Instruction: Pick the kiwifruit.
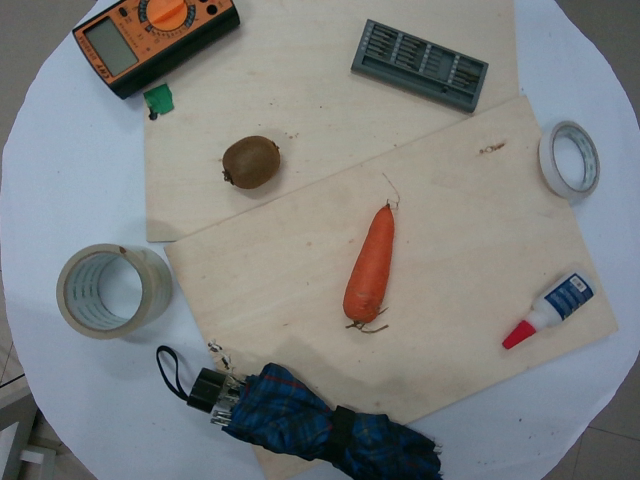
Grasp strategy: vertical